Question: What might the diagnosis be?
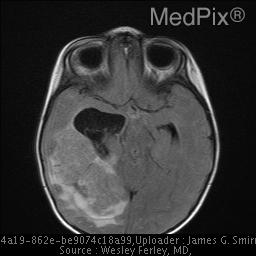
Answer: The possible diagnosis includes Choroid plexus carcinoma
Choroid plexus papilloma
PNET
Medulloepithelioma (infants)
Teratoma
Metastatic Adenocarcinoma (adults).